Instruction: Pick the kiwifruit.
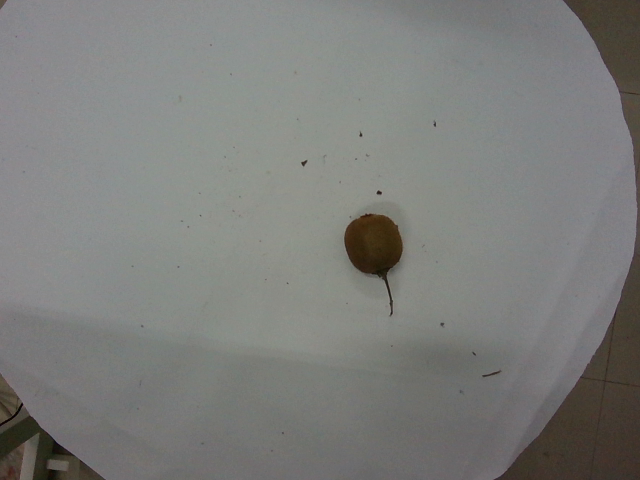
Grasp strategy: vertical